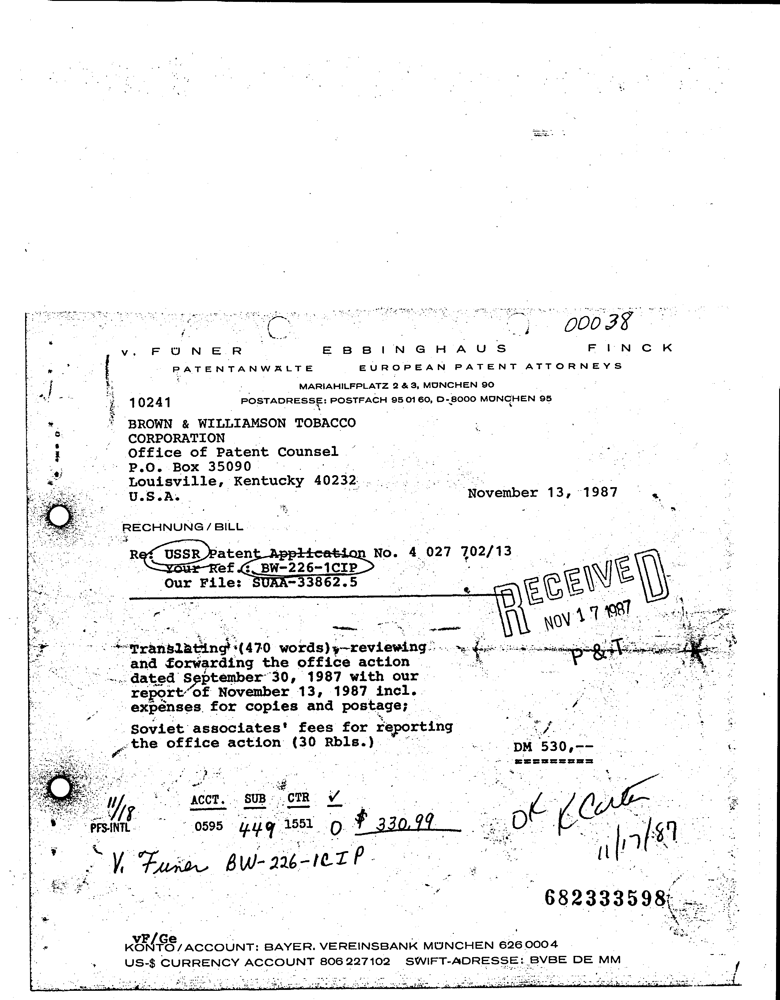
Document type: Invoice